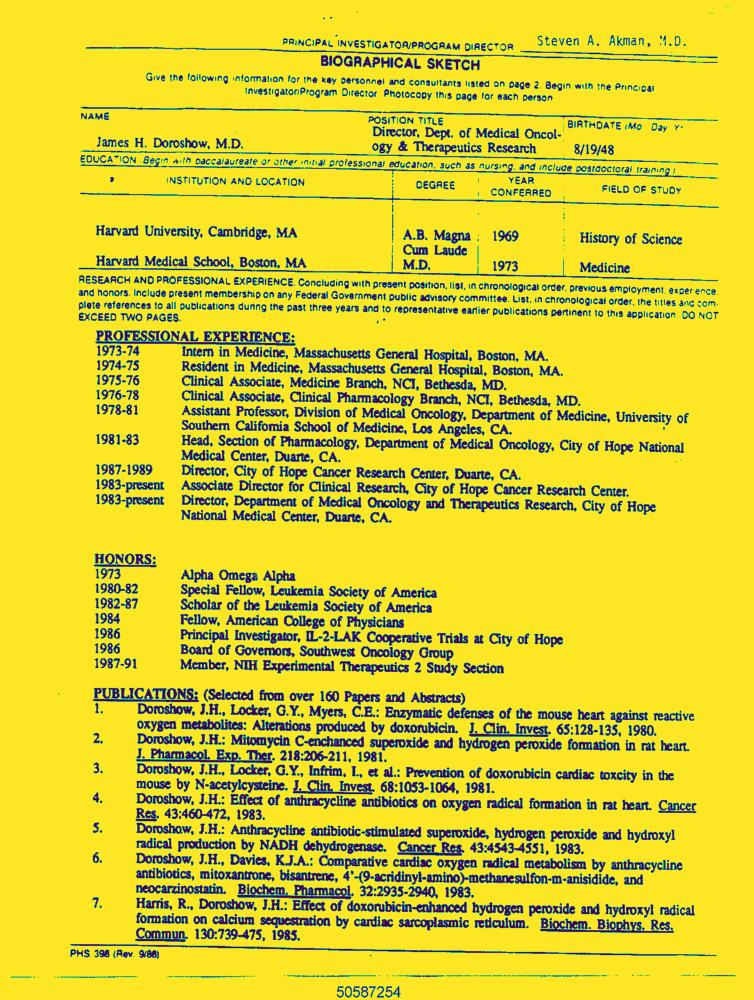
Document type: Resume-Doc